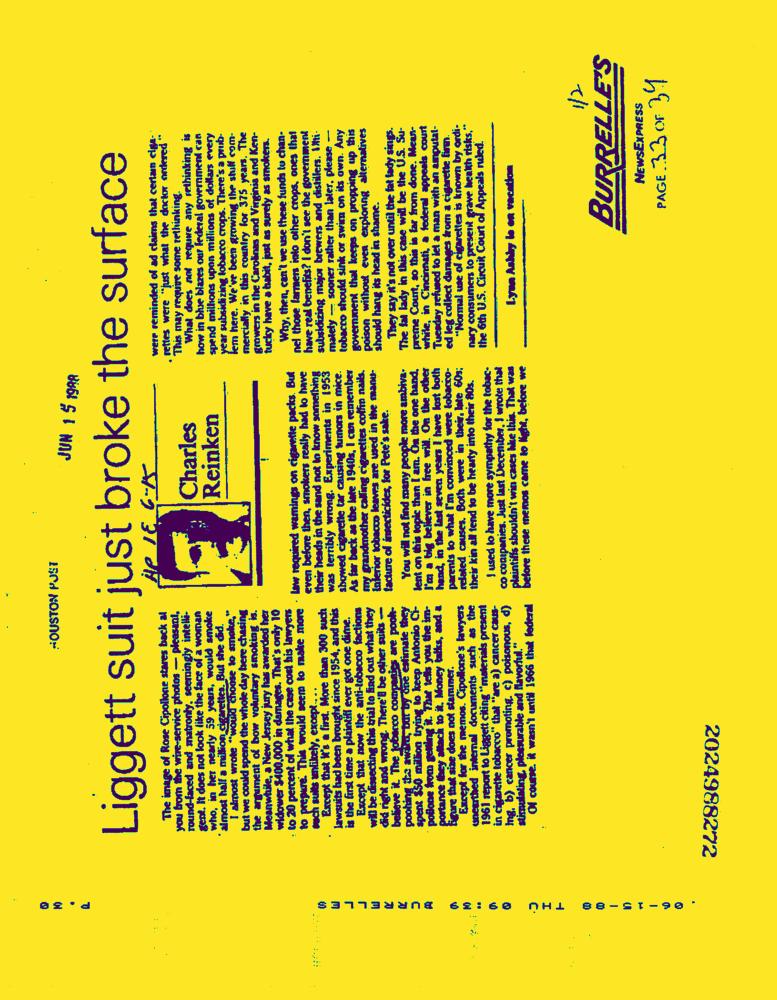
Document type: News-Article